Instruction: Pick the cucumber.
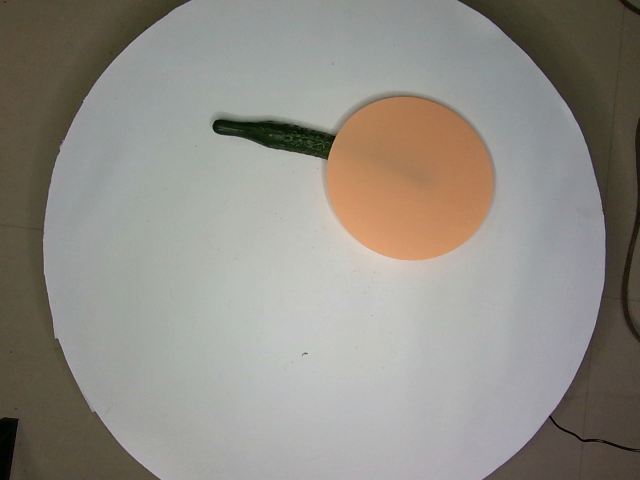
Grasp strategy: vertical